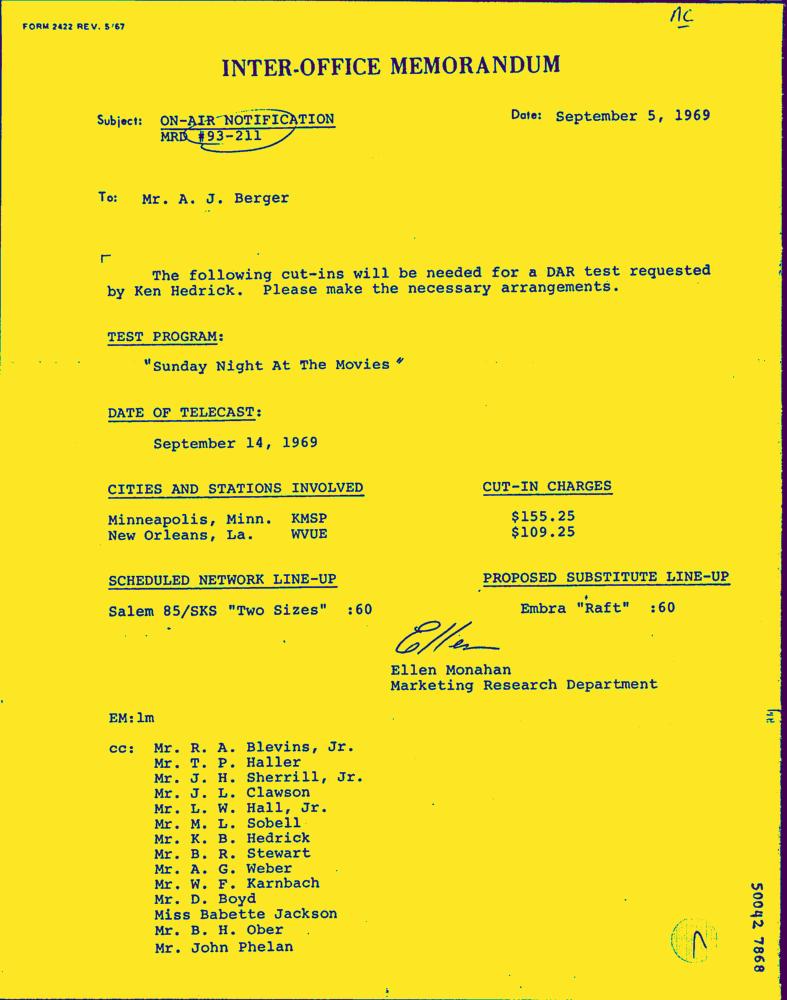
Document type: Letter-Doc